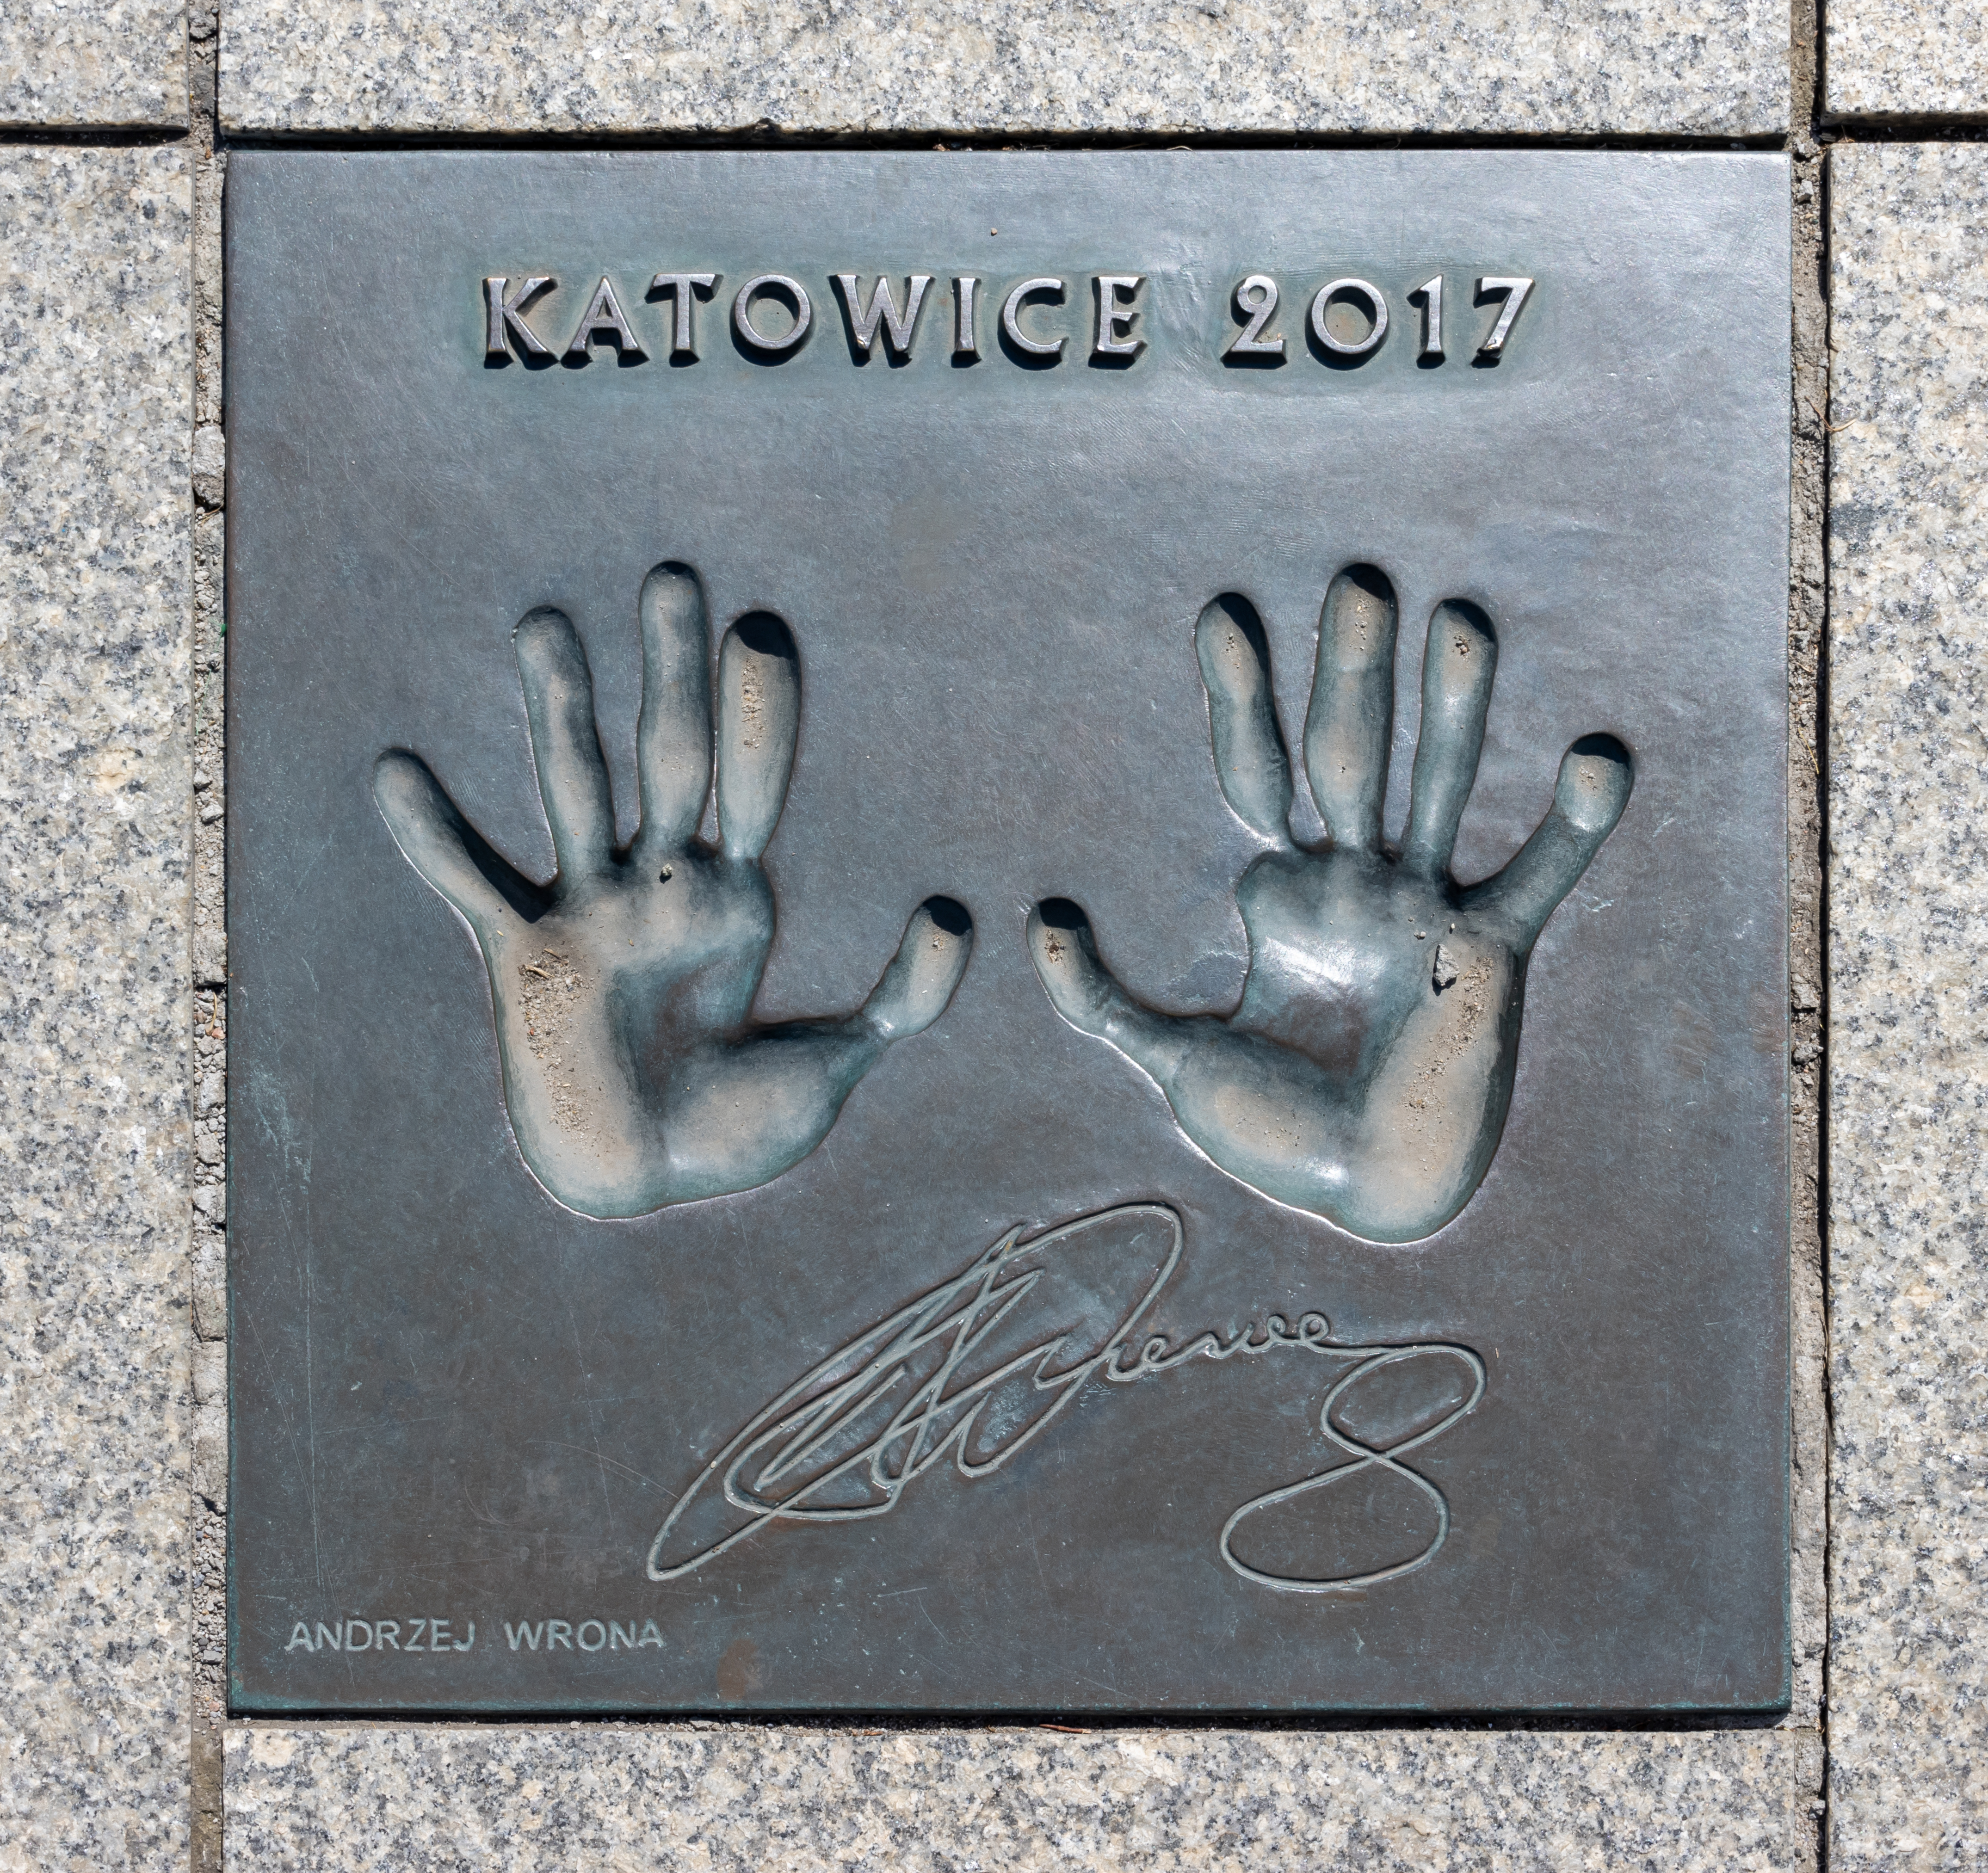
Signature of: andrzej wrona